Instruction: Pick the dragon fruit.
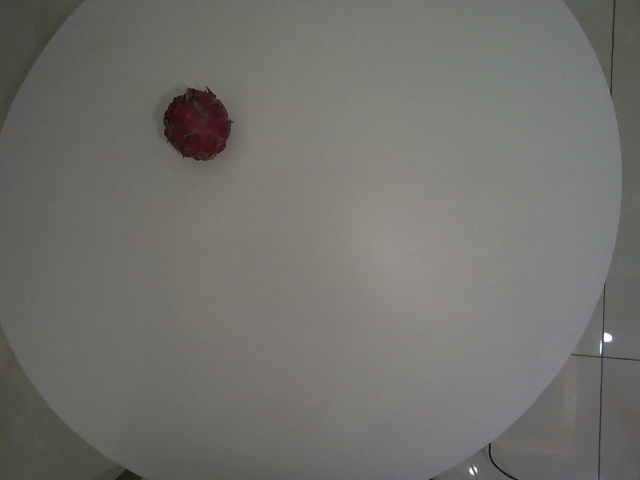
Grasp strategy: vertical